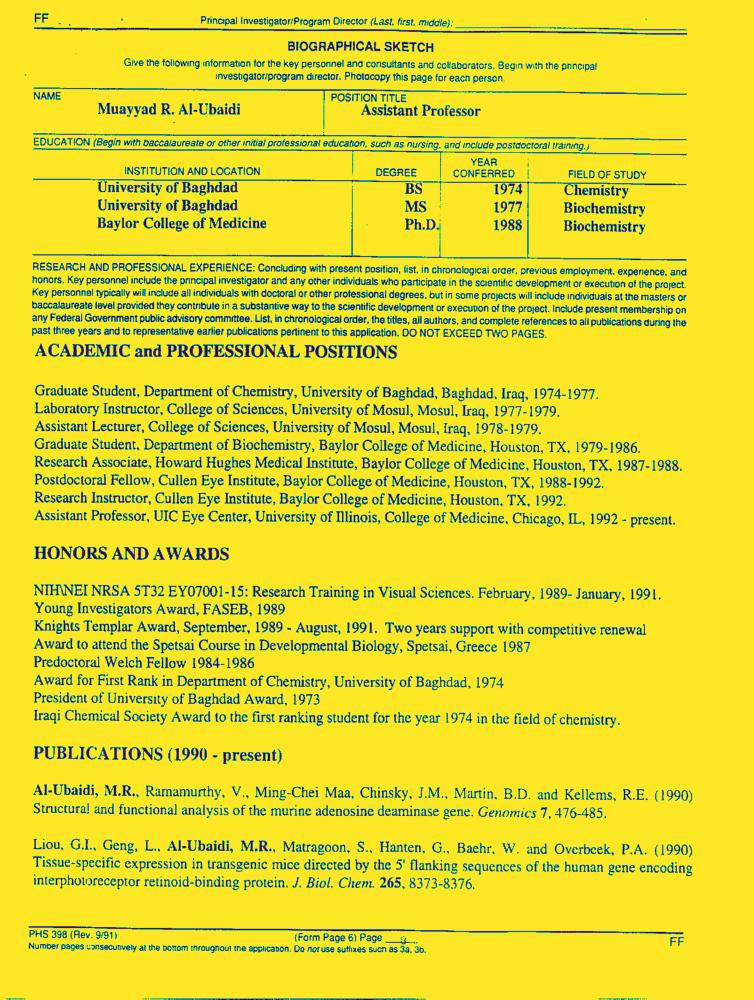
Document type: Resume-Doc